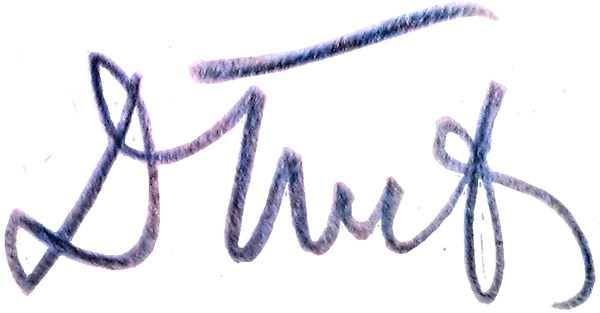
Signature of: dmitry pikhno